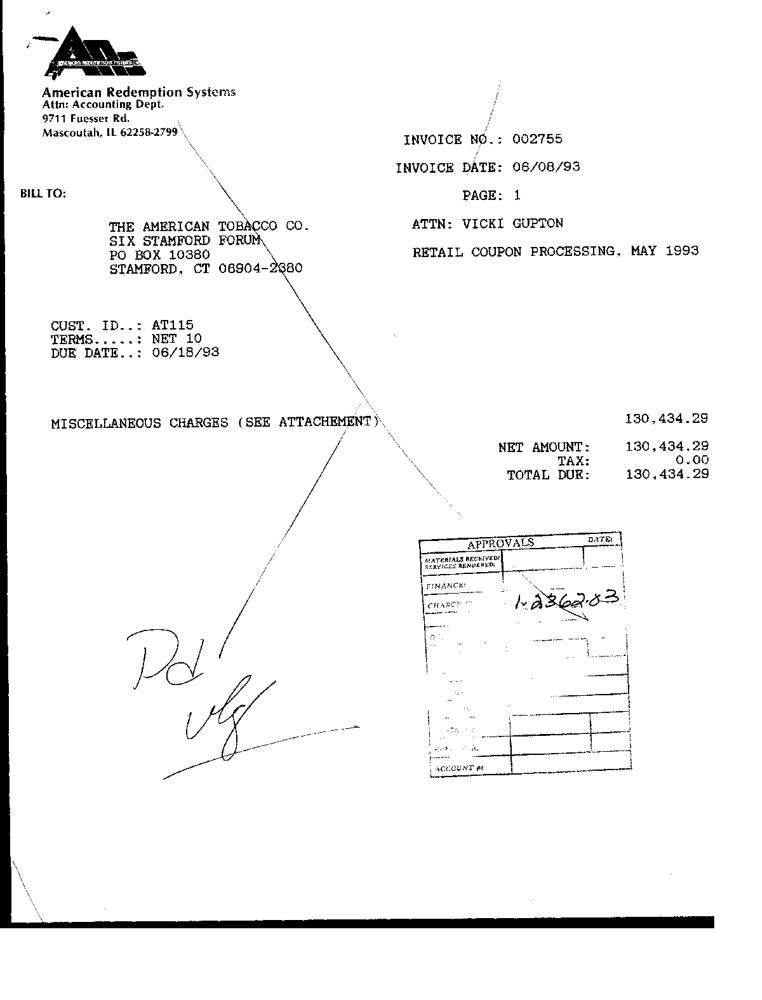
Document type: Invoice